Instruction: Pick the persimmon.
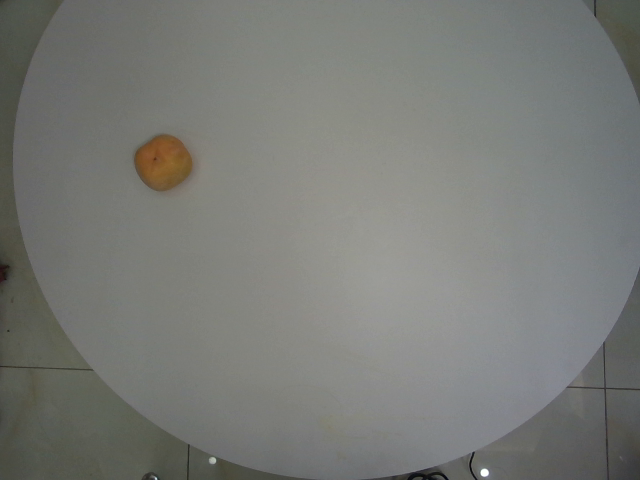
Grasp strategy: vertical